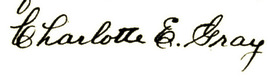
Signature of: charlotte e gray